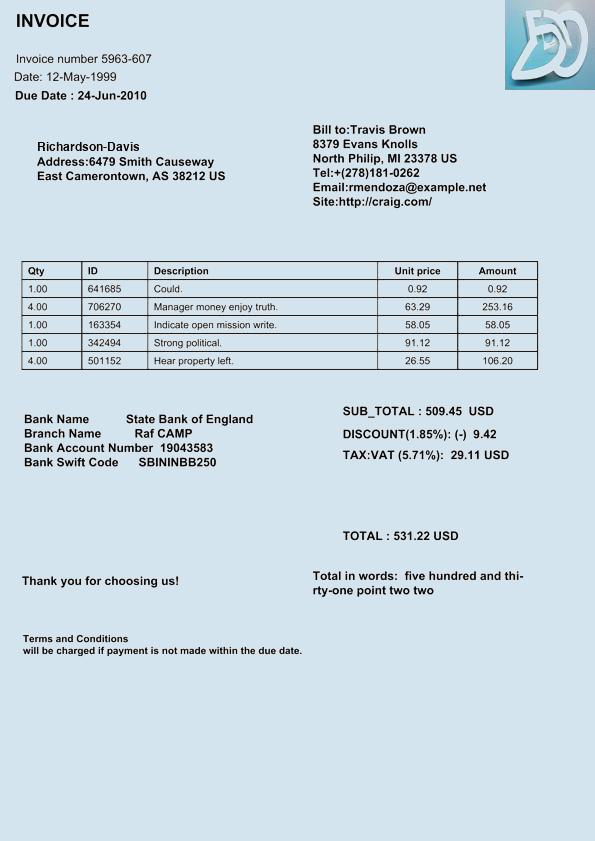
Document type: Invoice